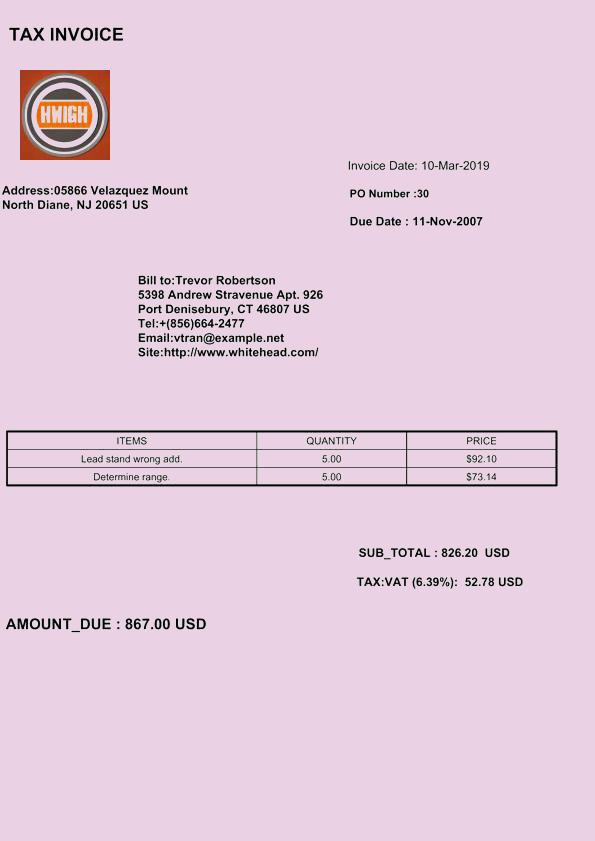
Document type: Invoice